Patient: Male, age 32
A 32 year-old male presented with a 6 day history of an intermittent fever with chills and non-productive cough. He was previously well and did not report any haemoptysis, night sweats, weight loss or chest pain. His past medical and surgical histories were unremarkable. There was no history of exposure to ill contacts, institutionalization or cigarette smoking. Of note, the patient was a Chinese immigrant who spoke minimal English.
The patient's vital signs were stable on admission. Auscultation of his chest revealed decreased breath sounds in the right mid-to-lower zones, as well as diminished vocal fremitus in these regions. These regions were stony-dull to percussion, suggestive of an effusion. The remainder of his physical examination was unremarkable. Laboratory investigations revealed an elevated C-reactive protein (CRP) levels (220.2 mg/L) without a leukocytosis. Chest radiography demonstrated a large right pleural effusion. A chest tube was inserted (Fig. 1) under local anesthesia and drained 900mls of pleural fluid in the first 24 hours. Pleural fluid biochemical analysis revealed pleural fluid protein/serum protein ratio was 0.69 with a pleural fluid LDH of 3925 U/L, indicating an exudate. Sputum and pleural fluid cultures demonstrated no bacterial growth, but few pus cells and no malignant cells were identified. His tuberculin skin test was negative (0 mm, read at 72 hours). Sputum and pleural fluid smears were negative for acid-fast bacilli. He was also HIV-negative with no evidence of immunocompromise.
The patient was treated empirically with broad spectrum antibiotics (Ceftazidime) for 5 days without improvement. A computed tomography (CT) scan of the chest (Fig. 2) revealed a right pleural effusion with pockets of air and associated right lower lobe compressive atelectasis, suggestive of an early empyema. In an effort to attain a definitive diagnosis and treat his empyema, a video-assisted thoracoscopy (VATs) procedure with pleural biopsy and drainage was performed. Multiple adhesions and fibrinous exudates were noted intra-operatively. Five pleural biopsies were taken at varying sites. Post-operatively, due to a high degree of clinical suspicion he was commenced on anti-tuberculosis therapy (ATT). An immediate clinical response was noted as his fevers subsided, and his CRP decreased to normal levels. He recovered uneventfully and was discharged after 48 hours, pending outpatient clinic follow-up.
The pleural biopsy samples demonstrated active chronic granulomatous pleuritis with many Langerhans type giant cells highly suggestive of tuberculosis. The Ziehl-Neelsen stain for acid fast bacilli was negative. At our last outpatient visit, the patient had completed 6 months of ATT with complete disease resolution. He is clinically well and will continue follow-up in the Thoracic Medicine outpatient clinic.
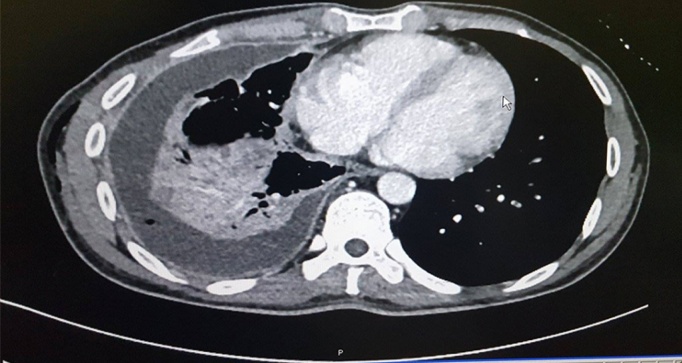
Image caption: Computed Tomography (CT) scan of the chest showing a right pleural effusion with air pockets and compressive right lower lobe atelectasis, suggestive of an early empyema.